Question: What are the imaging findings?
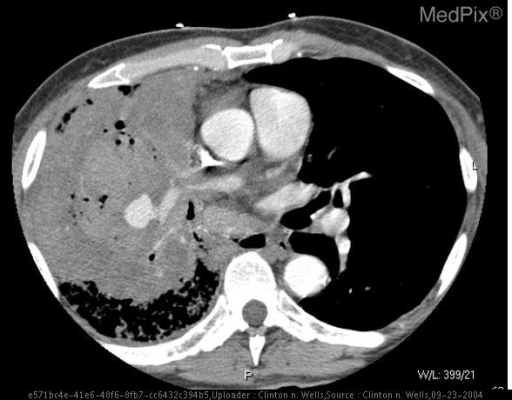
Answer: The imaging shows A contrast enhanced axial CT image demonstrates a pseudoaneurysm arising from a middle lobar branch of the rightpulmonary artery just proximal to the right inferior lobar artery (often incorrectly called the interlobar artery or artery intermedius). There is complete obstruction of the superior lobar branches of the right pulmonary artery. There is high density consolidation surrounding the lesion representing hemorrhage into the surrounding parenchyma of the lung.  The window of the CT image provided does not allow for differentiation of tumor from hemorrhagic consolidation and a comparision image from a prior study would be helpful.

After coiling the pseudo were placed no flow is noted in the aneurysm. A contrast enhanced axial CT image demonstrates a pedunculated aneurysm arising from the right interlobar pulmonary artery.  There is heterogenous density surrounding the aneurysm which likely represents hemorrhage as well as tumor..